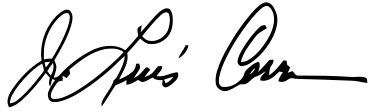
Signature of: lou correa